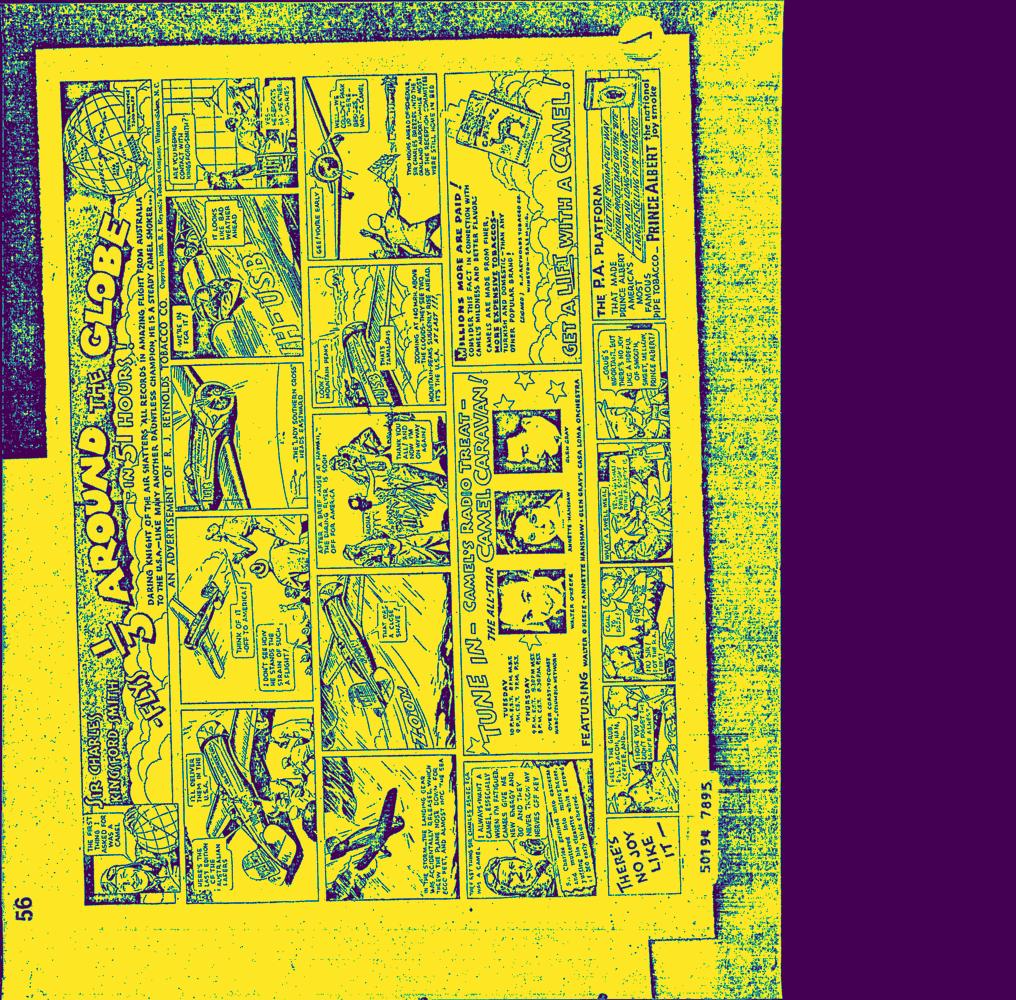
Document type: AD